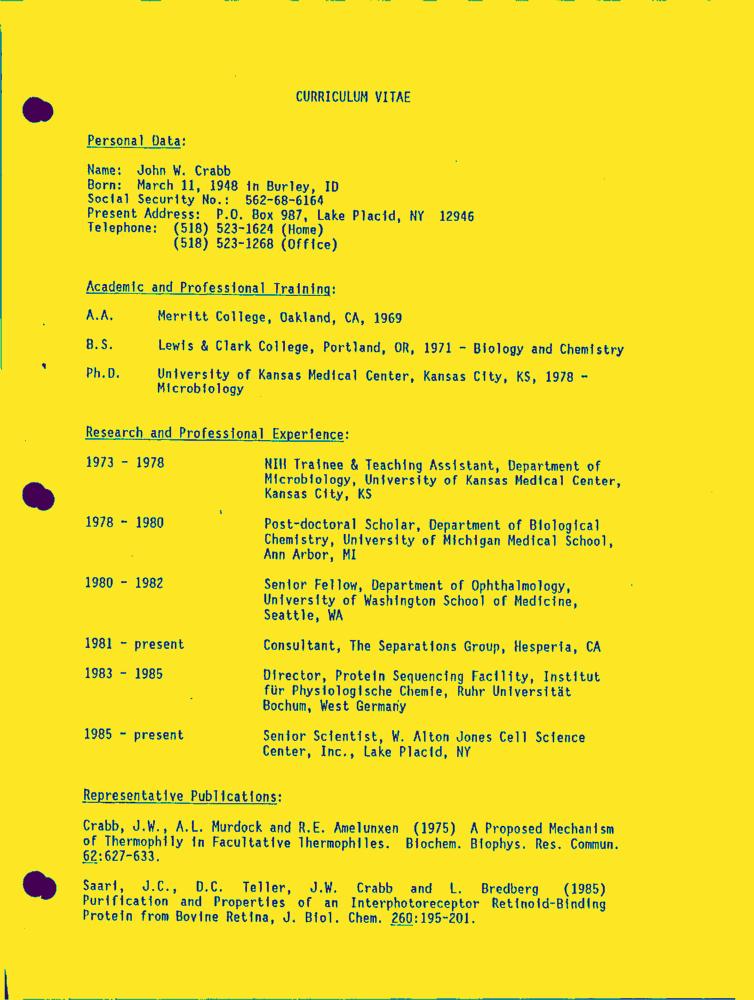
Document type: Resume-Doc